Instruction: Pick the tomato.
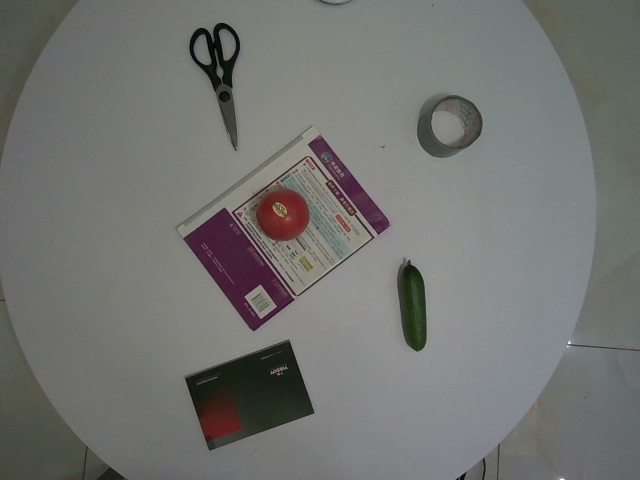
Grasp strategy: vertical